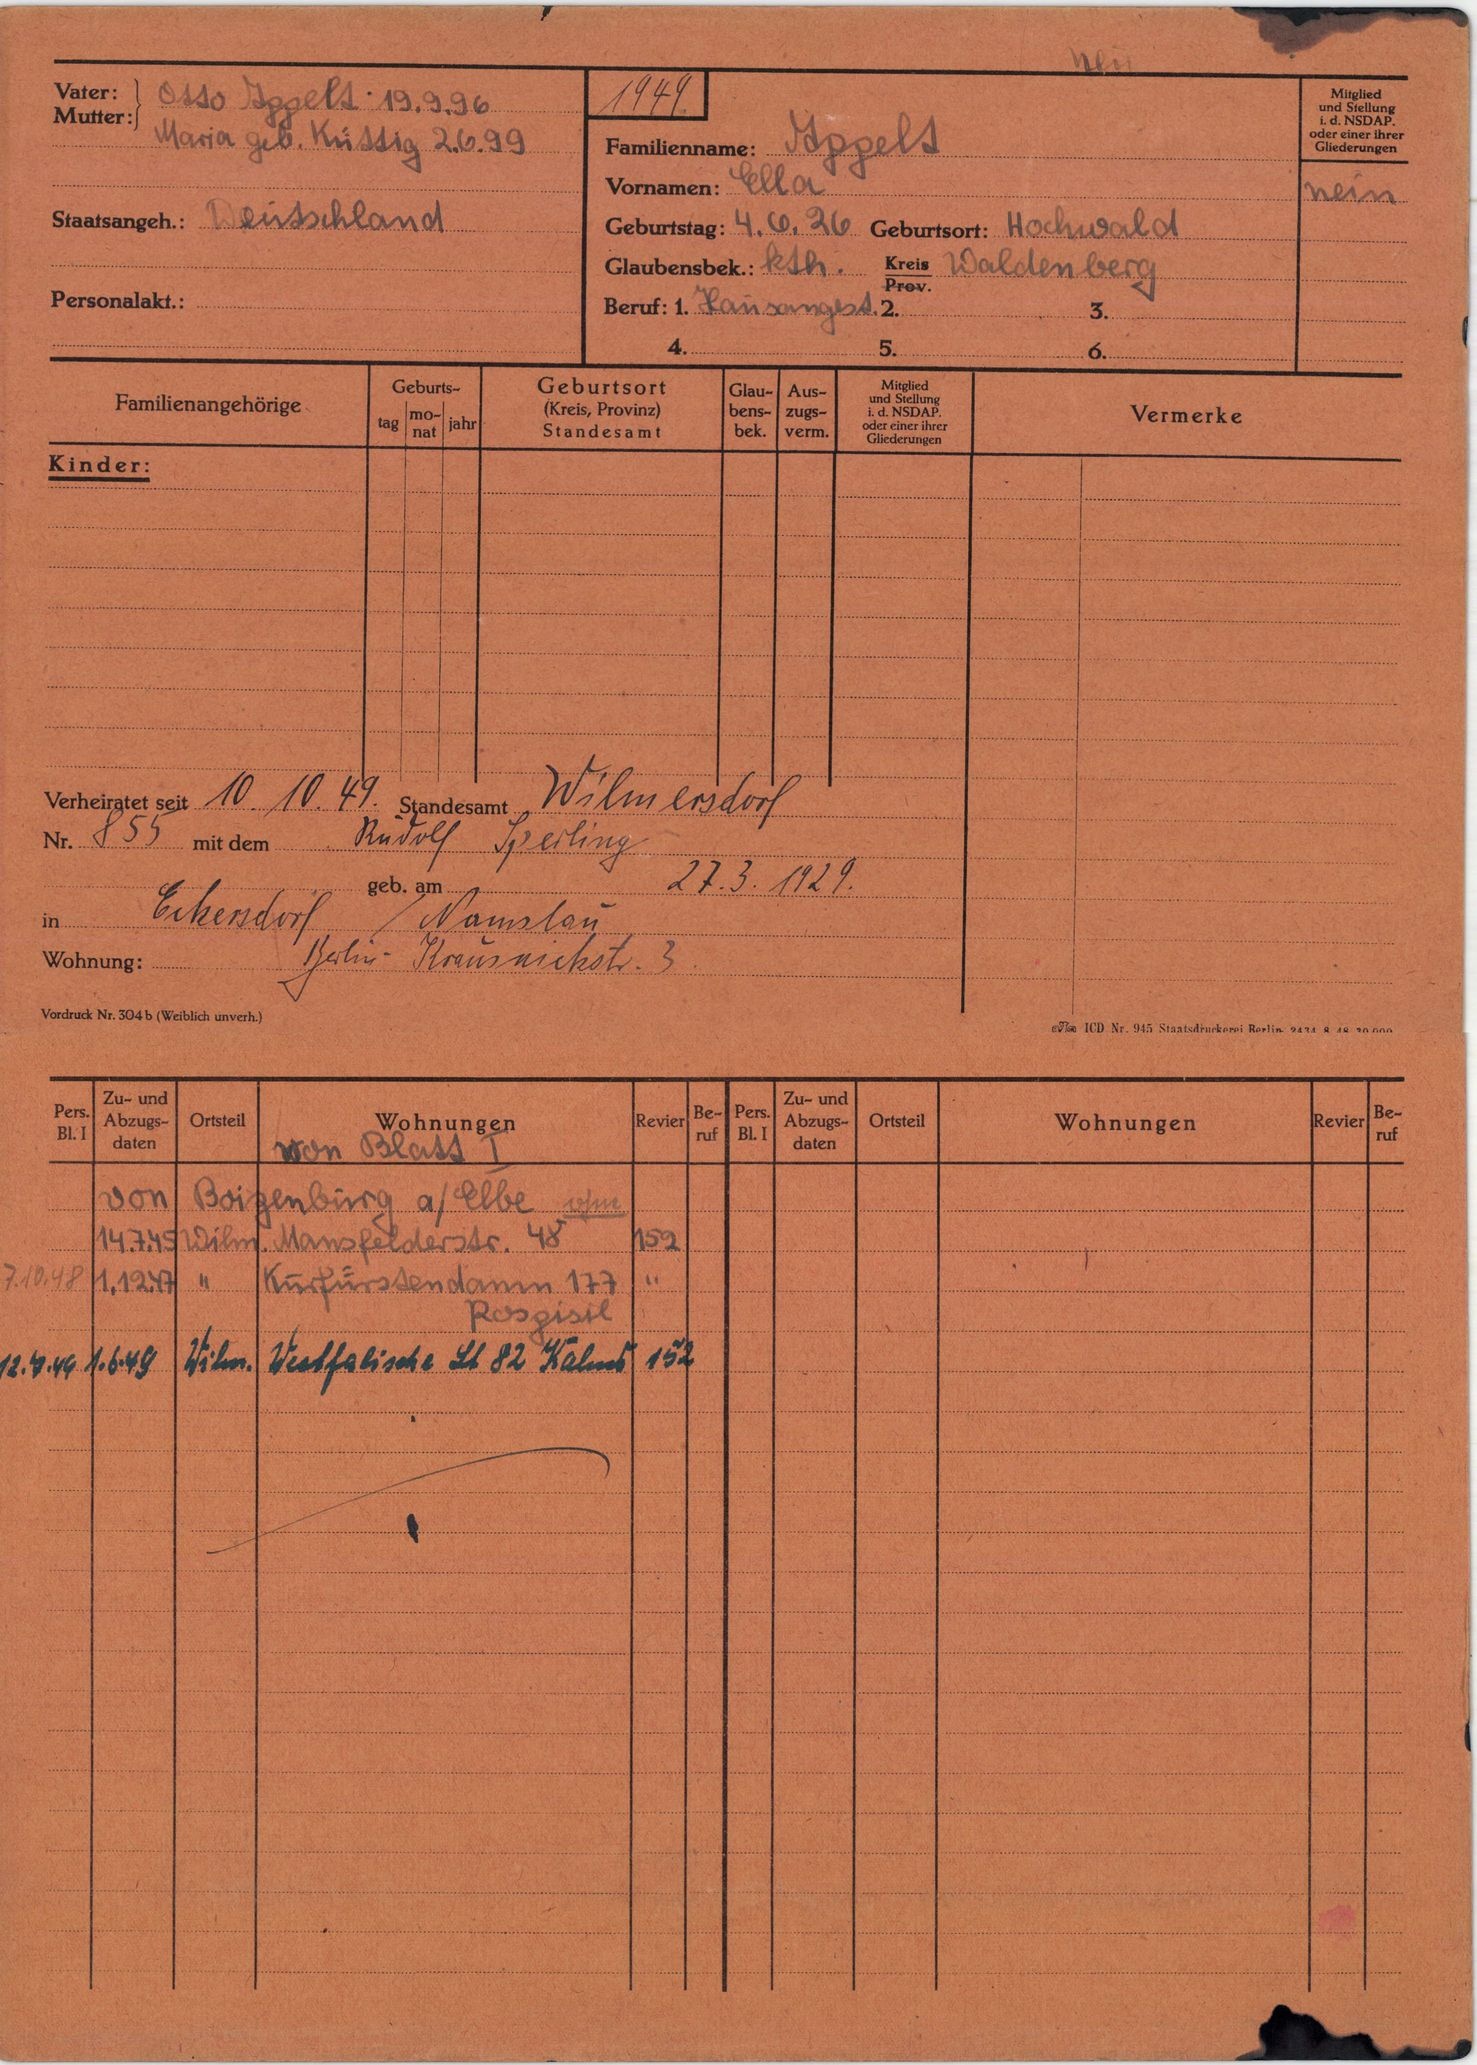
Appelt